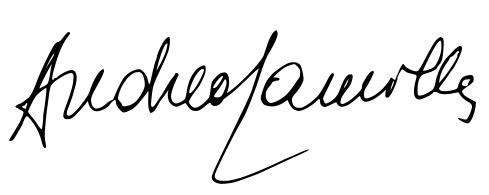
Signature of: andrea camilleri